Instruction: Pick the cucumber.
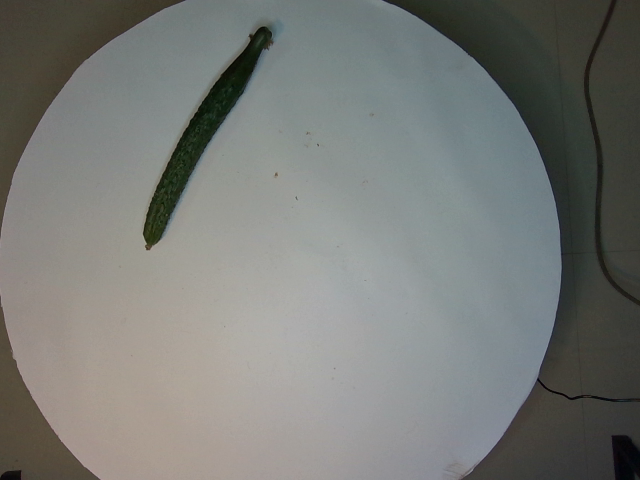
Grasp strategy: vertical